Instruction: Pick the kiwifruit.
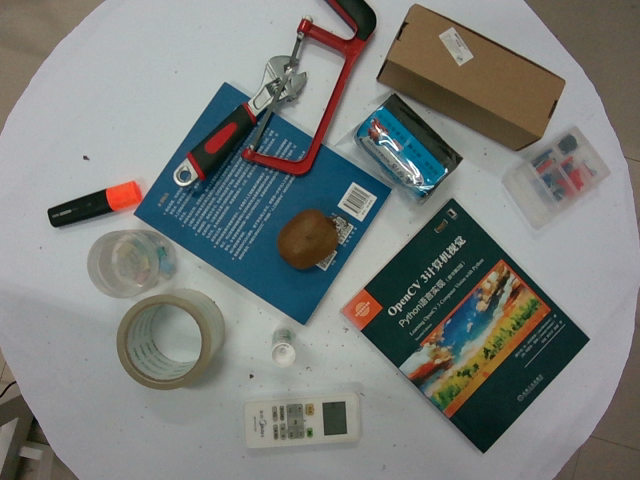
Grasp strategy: vertical